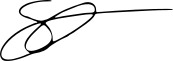
Signature of: stephen bates